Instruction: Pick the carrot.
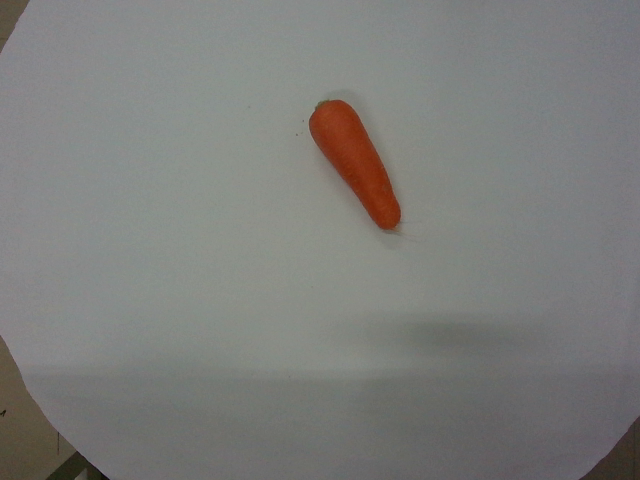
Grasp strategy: vertical